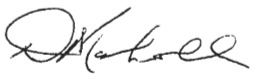
Signature of: david marshall